Question: What is the main concern?
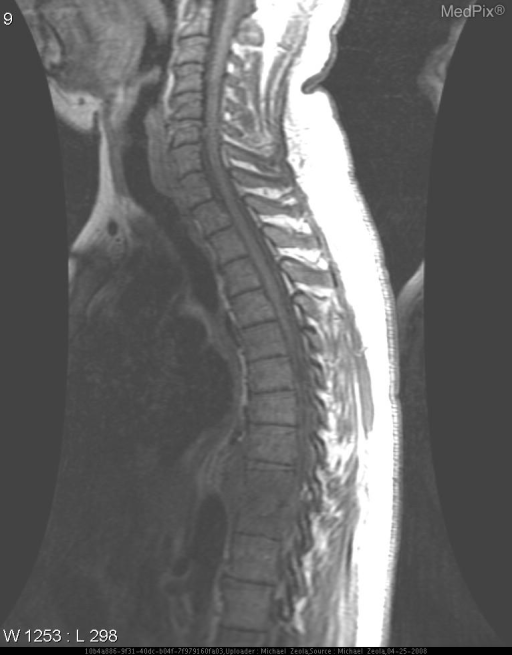
Answer: The findings suggest -Plain radiograph one week later showed decreased disk space between T10-T11

-On fat-suppressed MRI (STIR and FSE T2-weighted with fat sat MRI), high-signal -ntensity mass anterior to thoracic vertebrae, high signal intensity in the disc space and in the thoracic vertebrae at this level are consistent with infection. These areas enhance after contrast on the contrast-enhanced fat-saturated  T1-weighted MR images.. T10-T11 disc space abnormality and associated soft tissue inflammatory mass (low signal intensity). The patient might have a history of 52 y/o AA male recently deployed soldier who was medically evacuated due to chronic back pain that interfered with his duties as a truckdriver. While being evaluated stateside his pain worsened and he developed altered mental status, prompting a lumbar puncture which revealed signs consistent with a potential infection. An MRI was then obtained for further evalutaion..